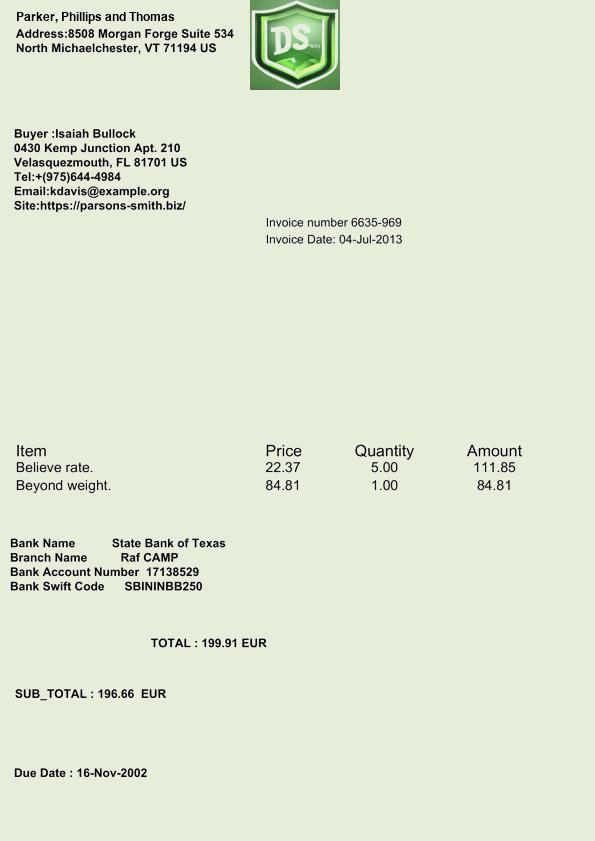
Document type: Invoice